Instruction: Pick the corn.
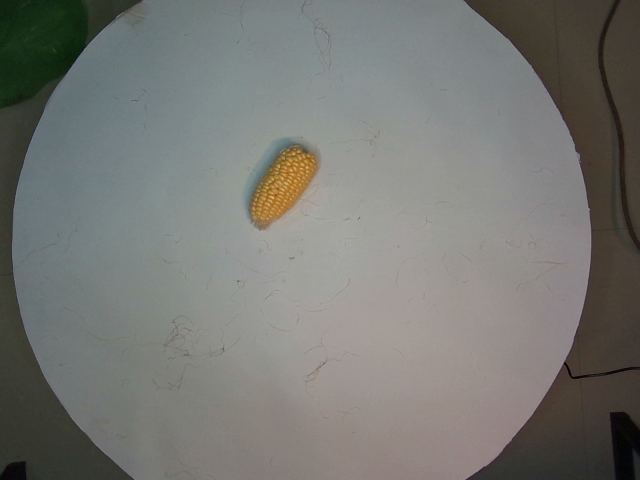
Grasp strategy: vertical